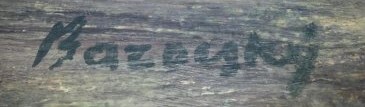
Signature of: miloš alexander bazovský